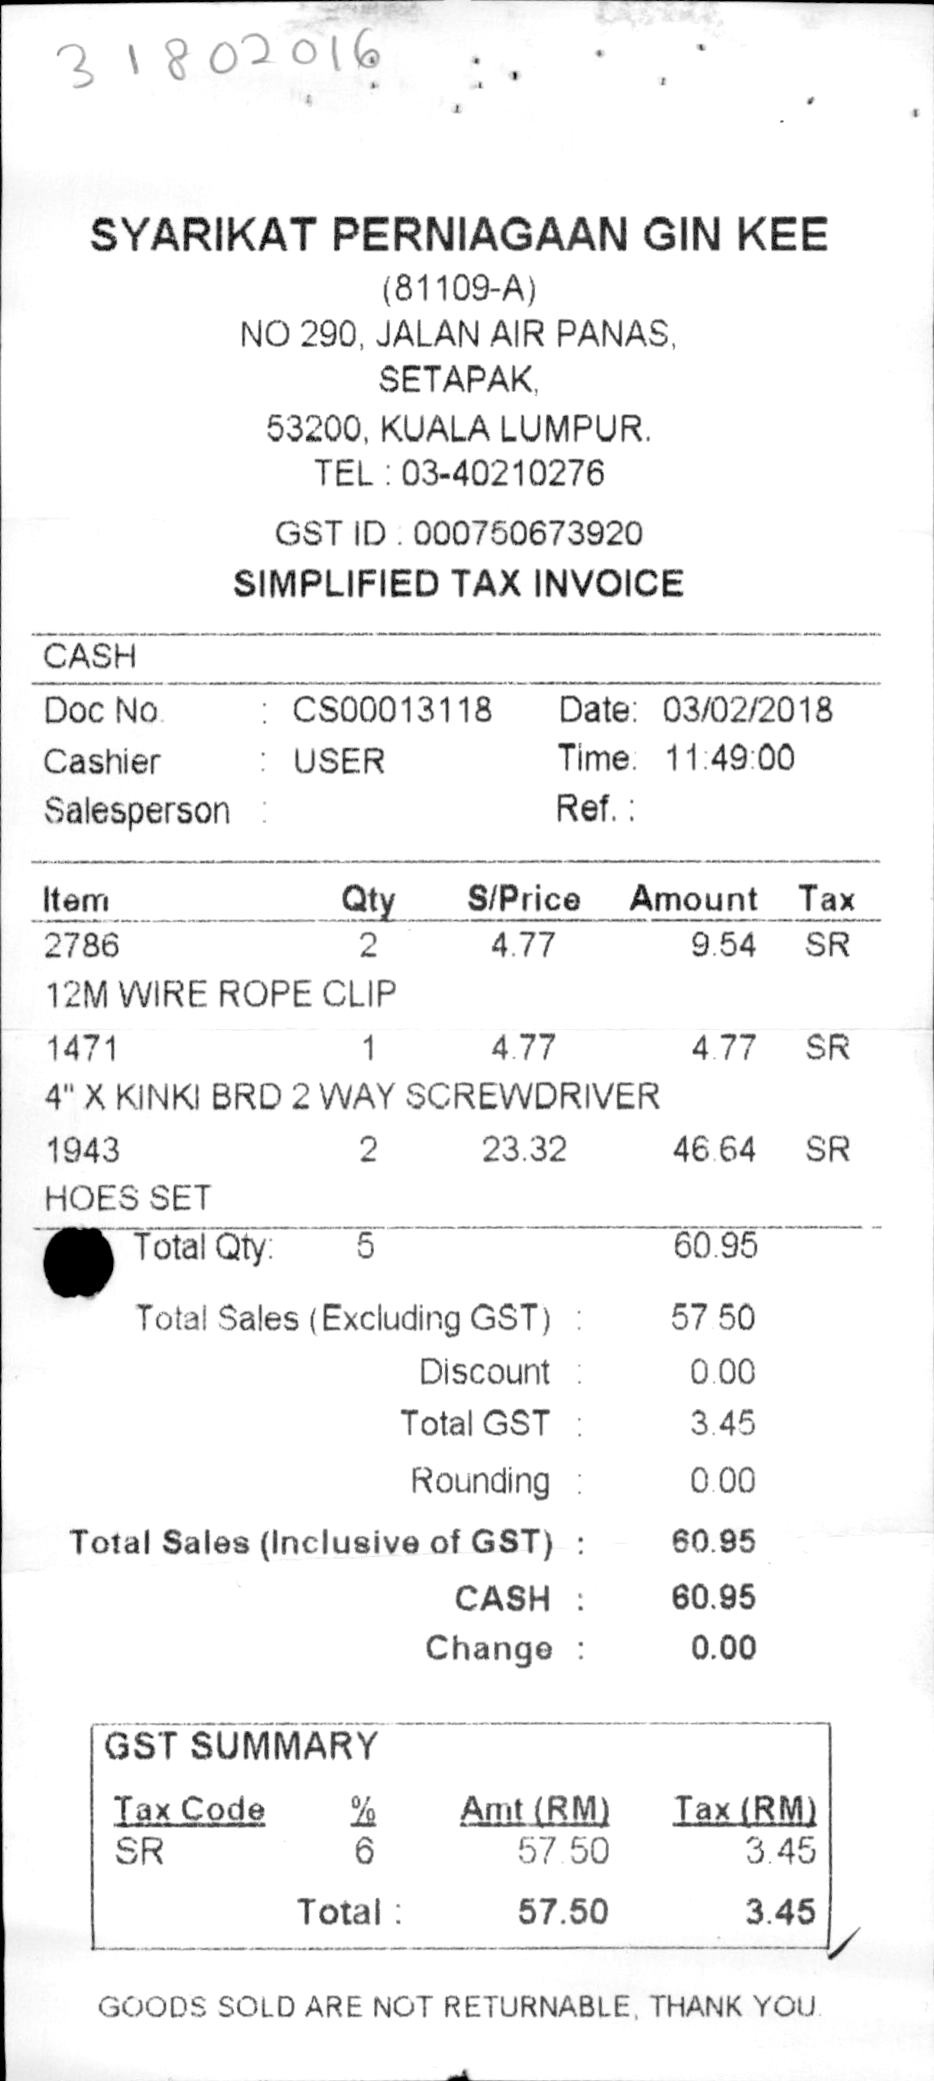
SYARIKAT PERNIAGAAN GIN KEE
(81109-A)
NO 290, JALAN AIR PANAS,
SETAPAK,
53200, KUALA LUMPUR.
TEL : 03-40210276
GST ID : 000750673920
SIMPLIFIED TAX INVOICE
CASH
DOC NO.
CASHIER
SALESPERSON :
: CS00013118
: USER
GOODS SOLD ARE NOT RETURNABLE, THANK YOU
3.45
57.50
DATE: 03/02/2018
TIME: 11:49:00
REF. :
TOTAL:
3.45
ITEM
QTY
S/PRICE
AMOUNT
TAX
2786
1471
1943
2
1
2
4.77
4.77
23.32
9.54
4.77
46.64
SR
SR
SR
12M WIRE ROPE CLIP
4" X KINKI BRD 2 WAY SCREWDRIVER
HOES SET
TOTAL QTY:
5
TOTAL SALES (EXCLUDING GST) :
DISCOUNT :
TOTAL GST :
ROUNDING :
TOTAL SALES (INCLUSIVE OF GST) :
CASH :
CHANGE :
57.50
6
TAX (RM)
AMT (RM)
%
SR
TAX CODE
60.95
57.50
0.00
3.45
0.00
60.95
60.95
0.00
GST SUMMARY